Question: Talk about the condition:
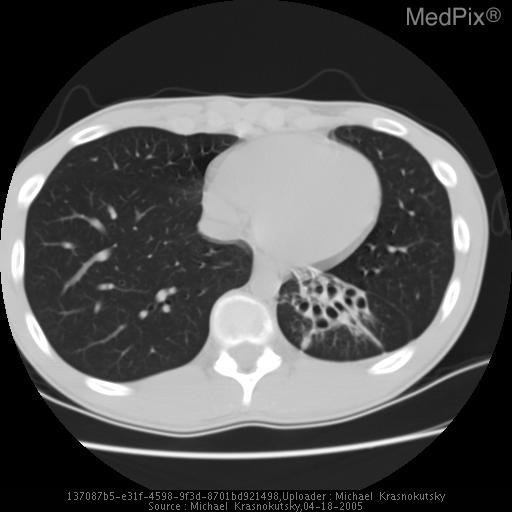
Answer: The disease is discussed as: Bronchiectasis is defined as irreversible local dilatation of the bronchial tree with associated bronchial wall thickening.  Clinically most patients present with cough (usually chronic), recurrent infections and hemoptysis.  Although not a single disease process, bronchiectasis remains a descriptive final common pathway for several distinct disease processes.  Etiologies include:
Post-infectious: Measles, whooping cough, TB and allergic
bronchopulmonary aspergillosis)
Inflammatory: Association with Crohn’s & Ulcerative Colitis
Congenital: Bronchial atresia, Williams-Campbell syndrome, Cystic Fibrosis
Obstruction: Primary neoplasm, Foreign body, Enlarged lymph nodes
Impaired Clearance: Kartagener’s syndrome (Dysmotile cilia syndrome + situs)
Immunodeficiencies: Hypogammaglobulinemia, alpha-1 antitrypsin deficiency
Pulmonary Fibrosis: Traction bronchiectasis

Although findings consistent with bronchiectasis can be observed on routine chest radiographs and moreso on chest CT, dedicated high-resolution CT (HRCT) remains the modality of choice for the evaluation of bronchiectasis.  Although some authors report up to 7% normal chest radiographs in patients with bronchiectasis, even conventional CT may not delineate the etiology in a small percentage of patients.  Therefore, not only does HRCT delineate the location of the lesions in the lung, but remains the most sensitive and specific examination available.

Findings on HRCT include:
-Lack of bronchial tapering              -wall thickening
- bronchial dilatation                   -mucoid filling
-“signet ring” sign  with adjacent pulm artery as stone and bronchi as ring ie: relative enlargement of the bronchial
-“tram lines” sign

Three classifications have been adopted as standard which include:
1. Cylindrical: bronchi have fusiform dilation and lack of tapering and presence of abrupt termination.-ABPA
2. Varicose: usually has a more dilated bronchi than cylindrical, however will have bronchial constrictions that produce an irregular outline to the bronchi. – Cystic Fibrosis
3. Cystic: thick-walled saccular dilatations that can have air-fluid levels secondary to retained secretions-Bronchial stenosis

Although various disease processes have some regularity, there is some overlap and variablity of the type and location of the involved bronchi.

Treatment:
	Antibiotics and respiratory therapy are the mainstays of conservative therapy.  Surgical resection is an option of last resort for advanced disease.  Episodes of massive hemoptysis have been known to occur requiring emergent embolization of involved bronchial artery.  In the case of bronchiectasis in the setting of inflammatory bowel disease however the mainstay of therapy remains steroids as they lesions can undergo striking resolution once proper therapy is initiated.